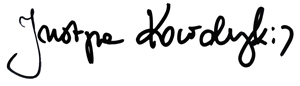
Signature of: justyna kowalczyk